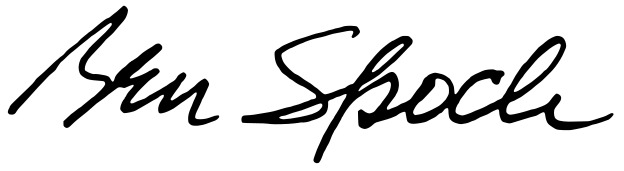
Signature of: benjamin spock